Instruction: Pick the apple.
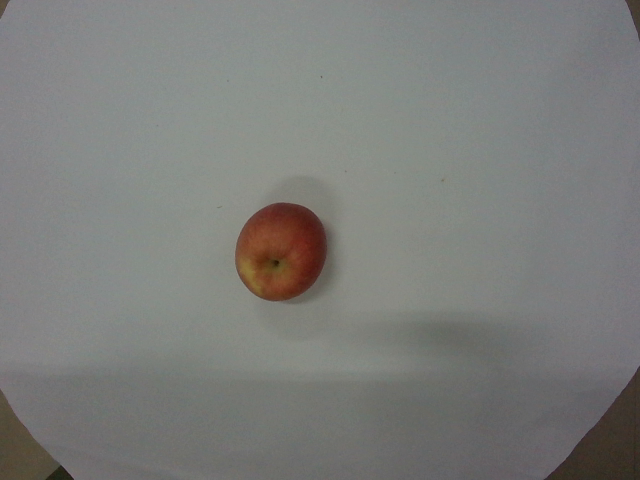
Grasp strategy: vertical